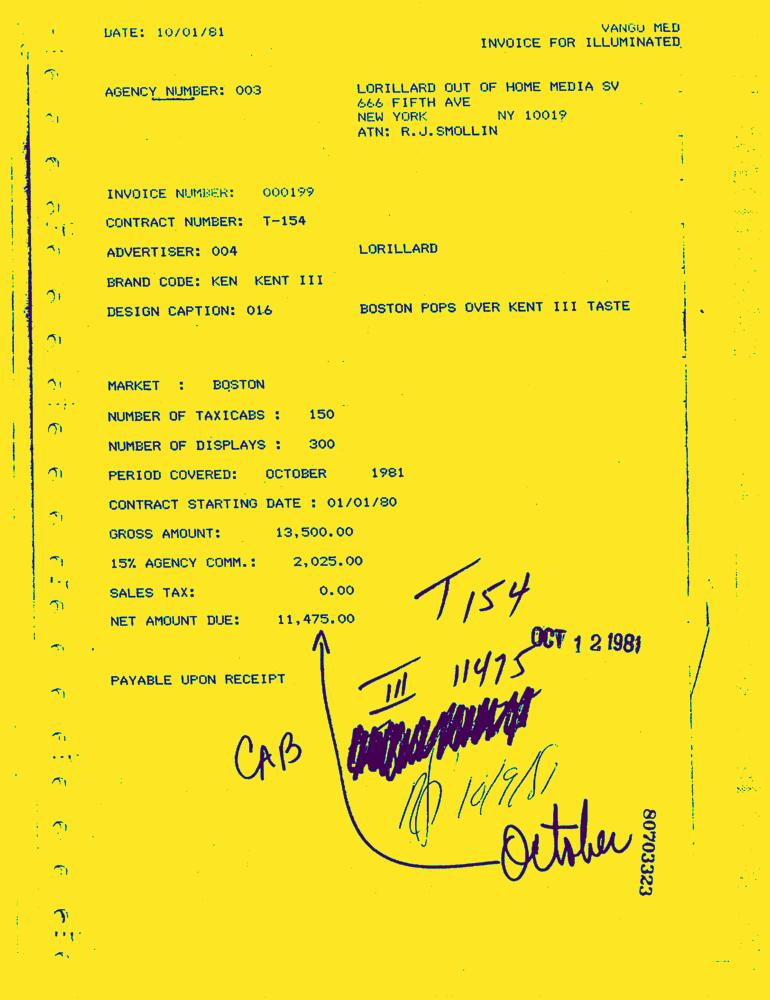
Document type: Invoice-Doc